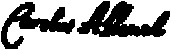
Signature of: charles albanel